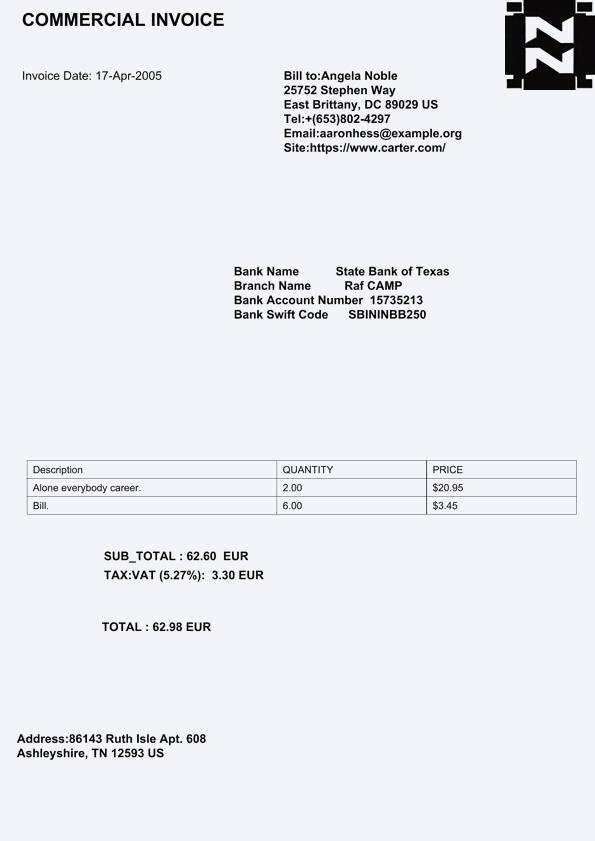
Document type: Invoice